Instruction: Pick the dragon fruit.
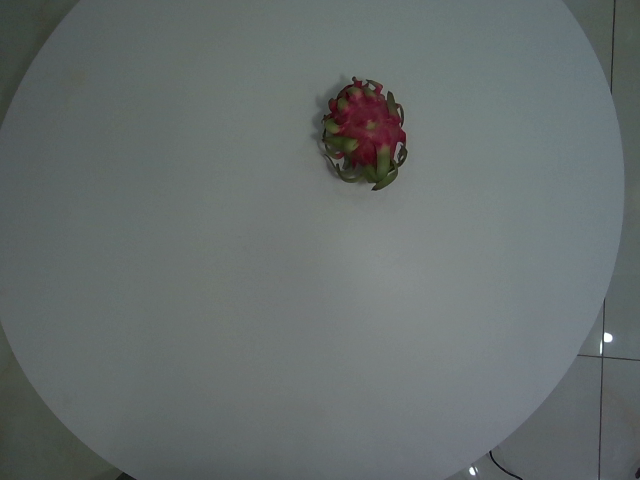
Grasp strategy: vertical